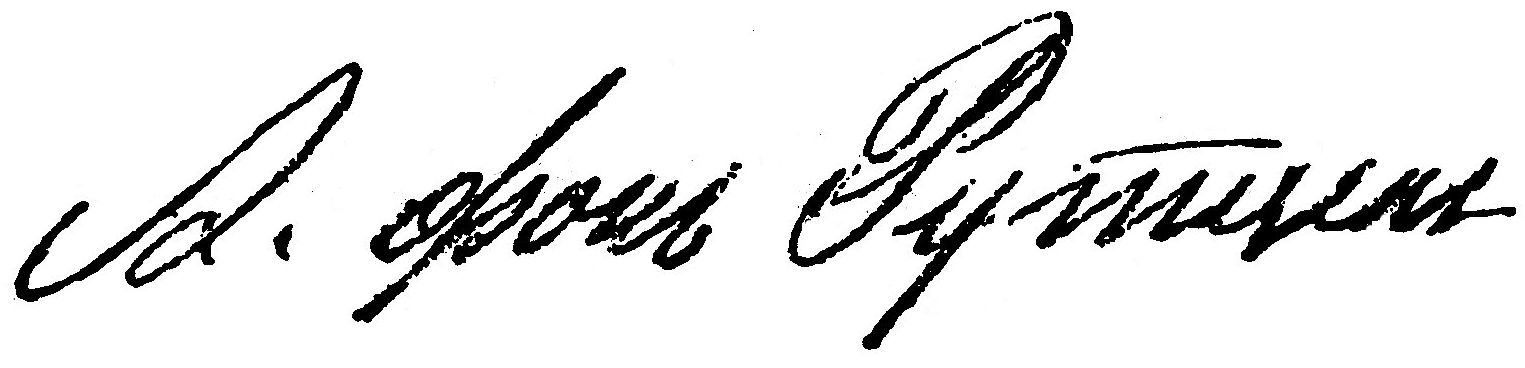
Signature of: aleksandr rutzen